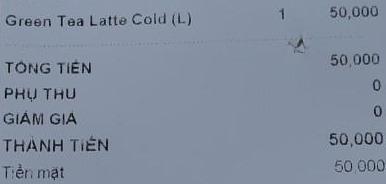
<table>
<tr>
<td>Green Tea Latte Cold (L)</td>
<td>1</td>
<td>50,000</td>
</tr>
</table>

TỔNG TIỀN 50,000
PHỤ THU 0
GIẢM GIÁ 0
THÀNH TIỀN 50,000
Tiền mặt 50,000